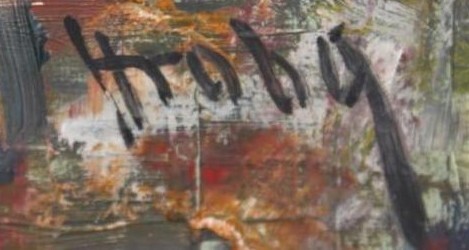
Signature of: vladimír hraba